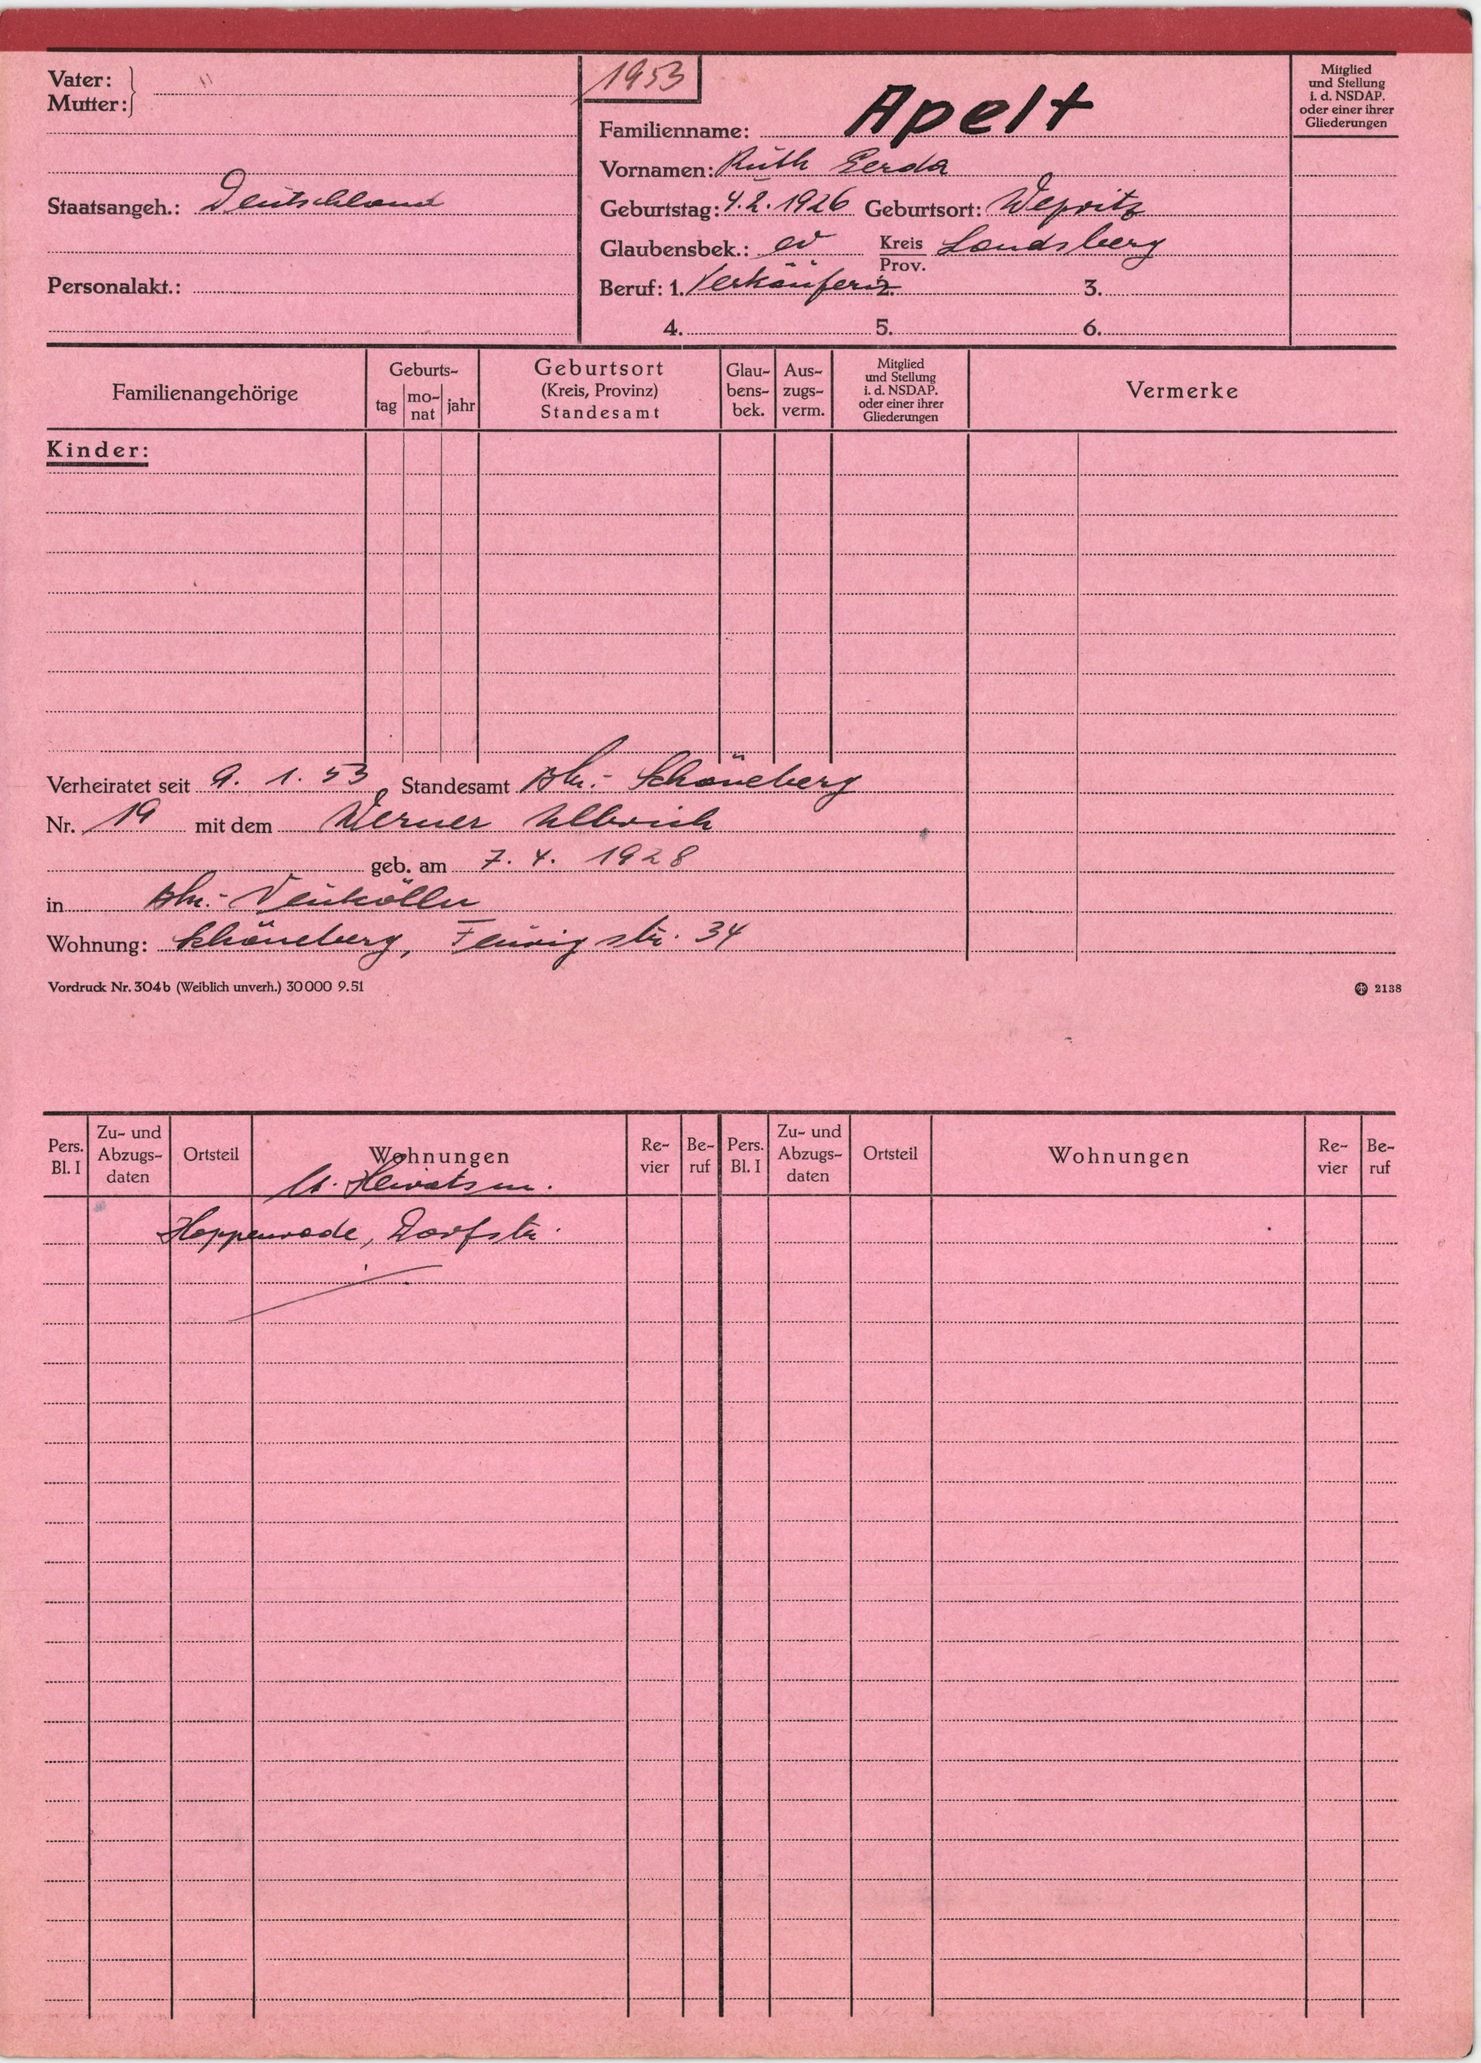
Apelt